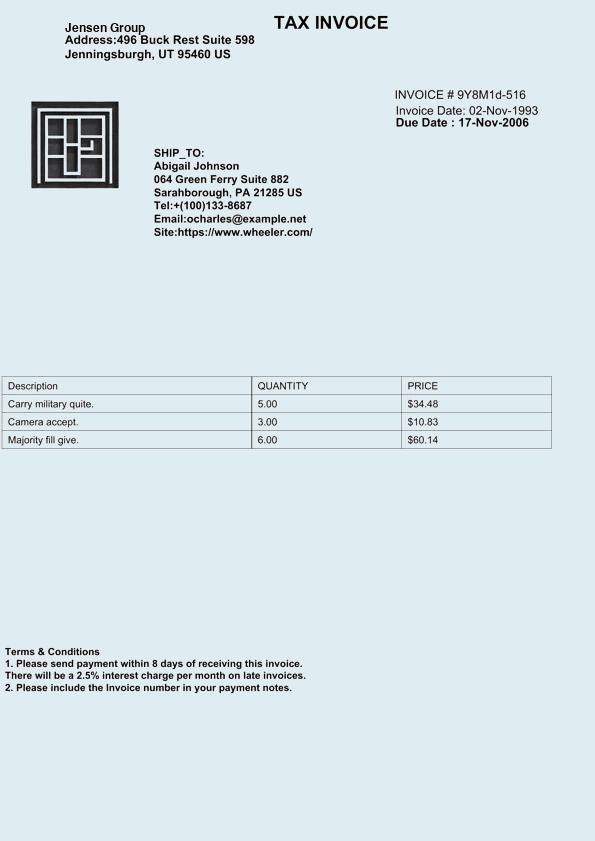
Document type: Invoice